Question: What is the estimated tax bill amount according to the document?
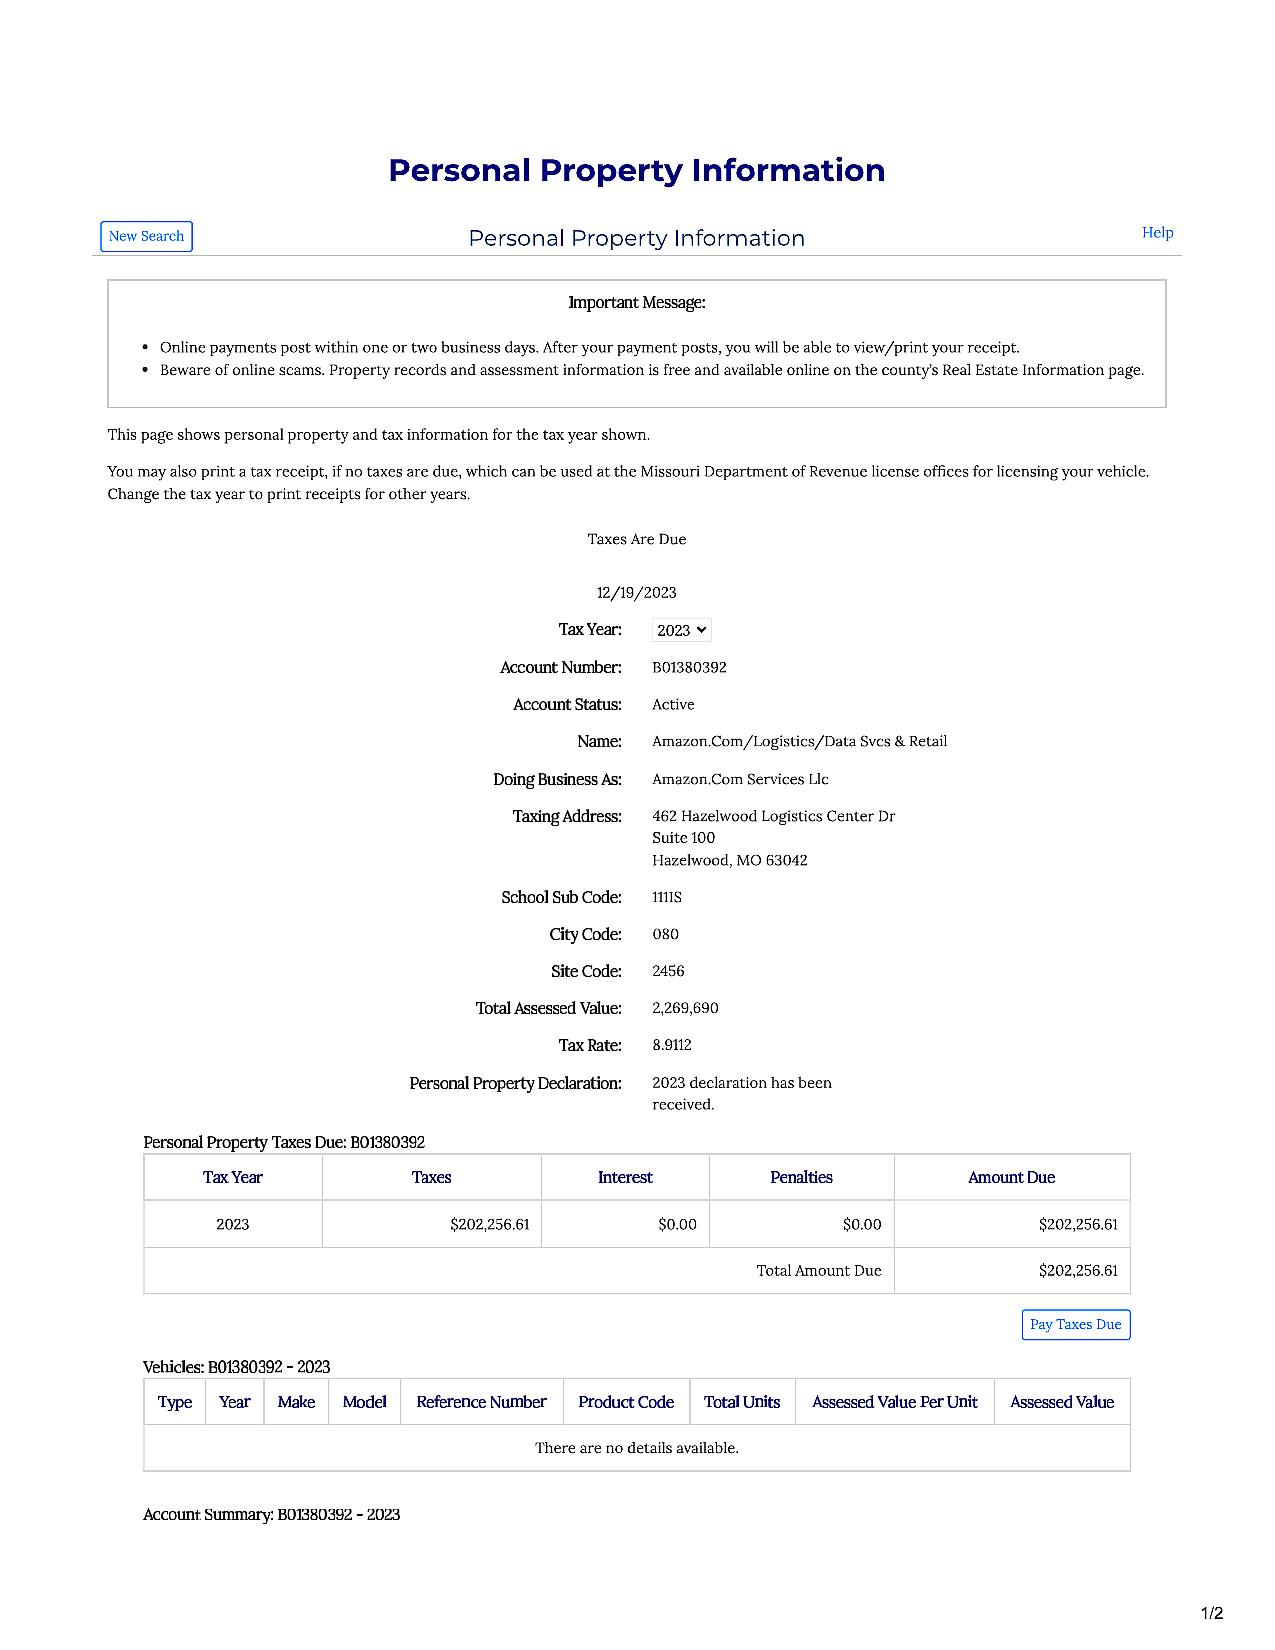
Answer: "202,256.61"